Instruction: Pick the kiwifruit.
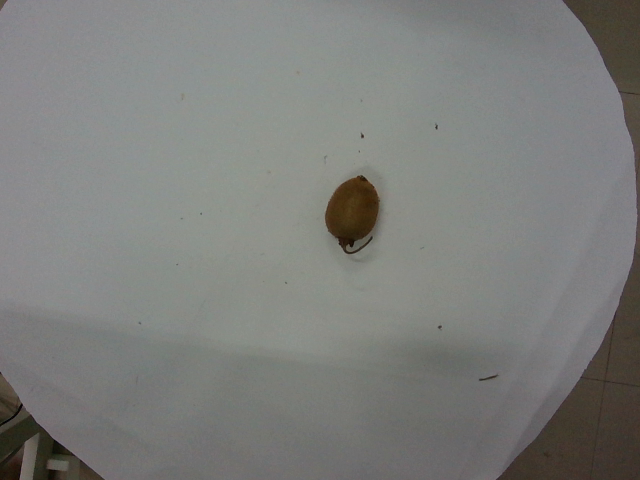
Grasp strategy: vertical